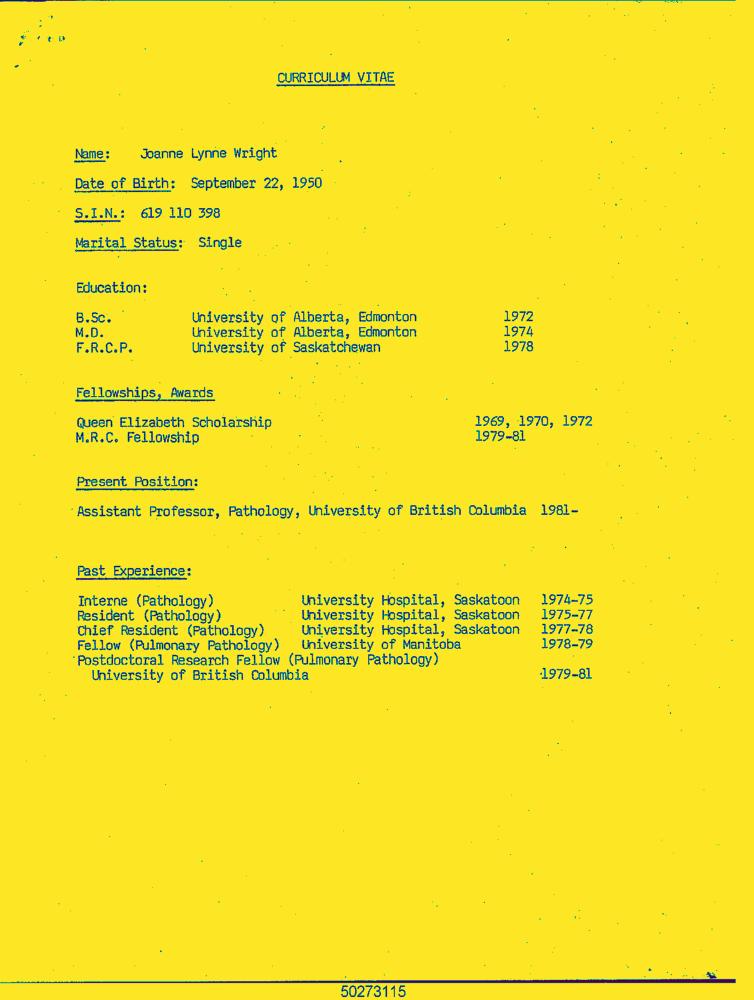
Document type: Resume-Doc